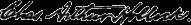
Signature of: arthur hollick